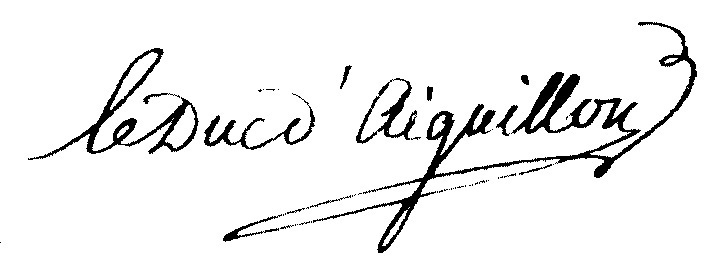
Signature of: armand duc d aiguillon